Question: In what way does the history help explain the case?
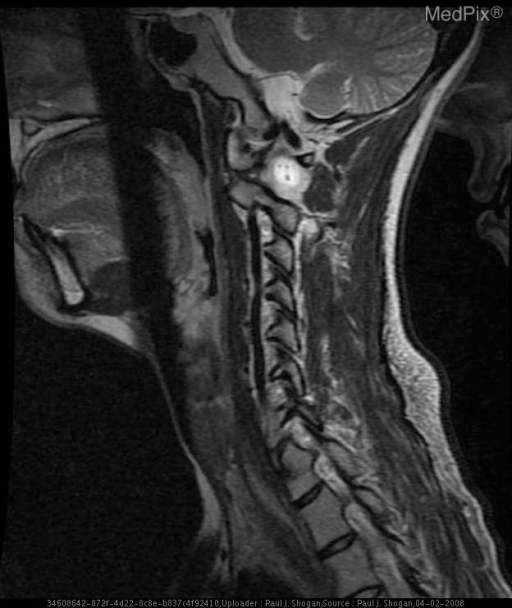
Answer: The patient's history of 28 y.o. woman, four months postpartum, with onset of neck pain, severe vertigo associated with severe vomiting, anesthesia of the right hemi-facial region and loss of sensation in the region of the left upper and lower extremities immediately following cervical chiropractic manipulation.  The patient was unsuccessfully treated for vertigo associated with Meniere’s disease. The patient underwent a second cervical chiropractic treatment 15 days later, and presented with recurrent severe vertigo and associated hemi-anesthesia and difficulty phonating.  Imaging was obtained one month following the initial chiropractic treatment is key in understanding the case.